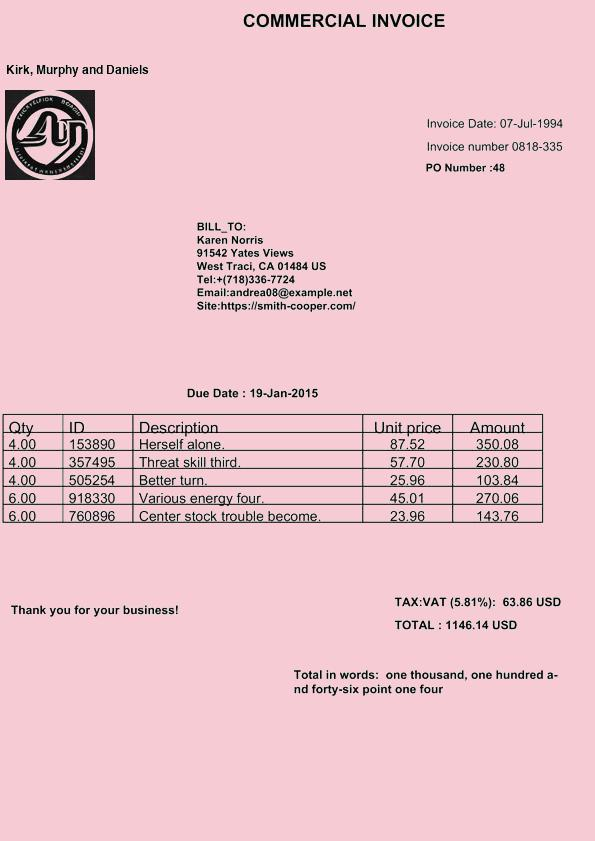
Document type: Invoice